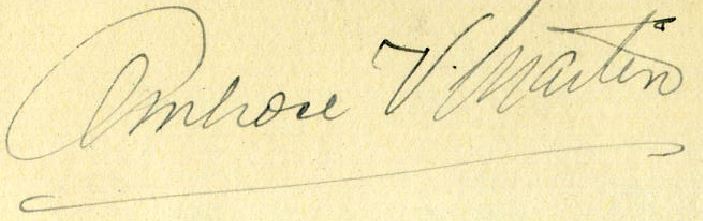
Signature of: ambrose victor martin